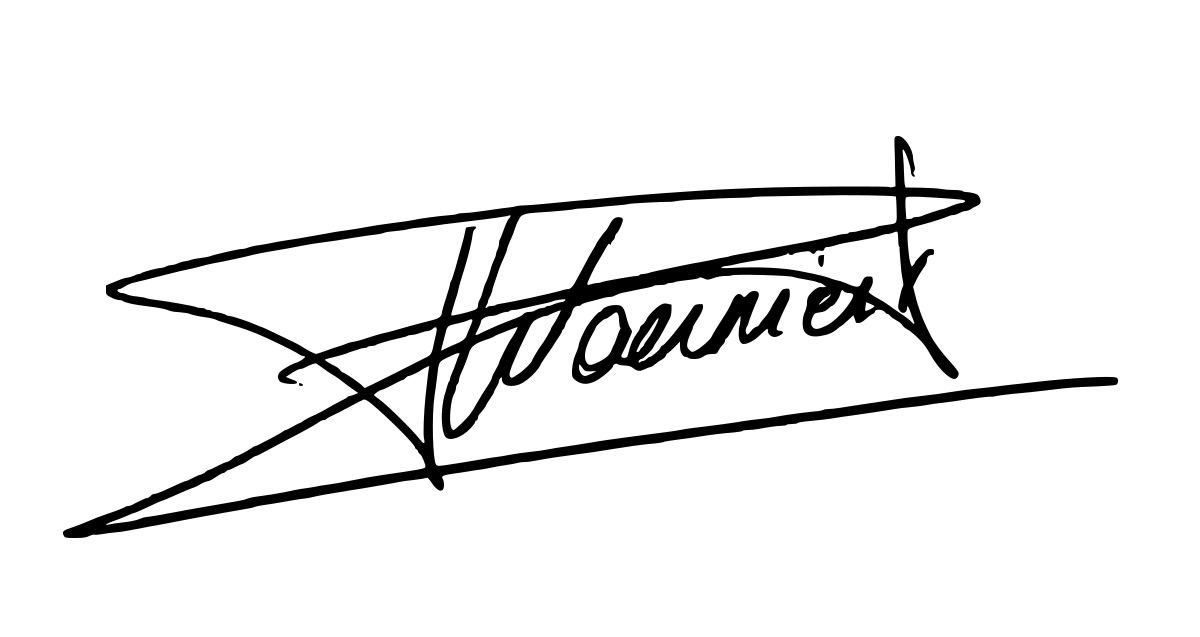
Signature of: patricia waerniers